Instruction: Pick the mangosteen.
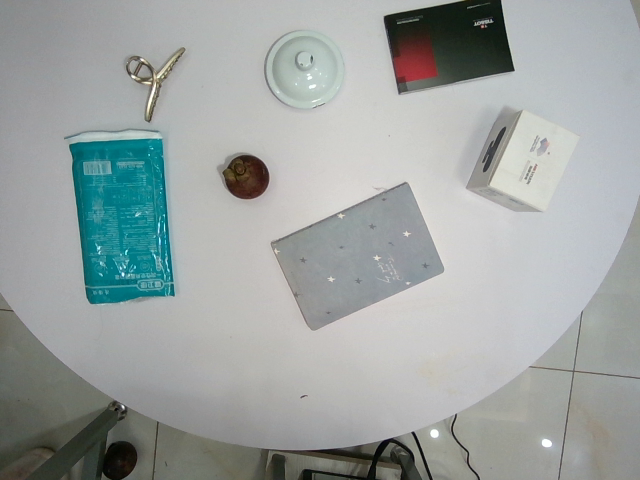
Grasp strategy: vertical